Question: What are the imaging findings?
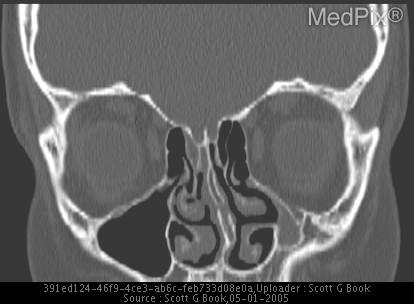
Answer: The imaging shows Opacified atelectatic left maxillary sinus with infundibular occlusion.  Associated nasal septal deviation, enlargement of left middle meatus, retraction of left anterior maxillary sinus wall, and mild retraction of inferior orbital wall. - occluded left infundiblulum.

- opacified small left maxillary sinus.

- retraction of lateral wall mid turbinate with widened middle meatus.

- left septal deviation..